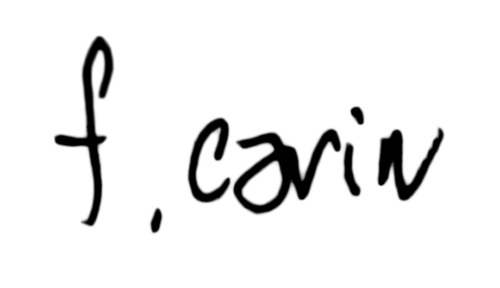
Signature of: francis carin